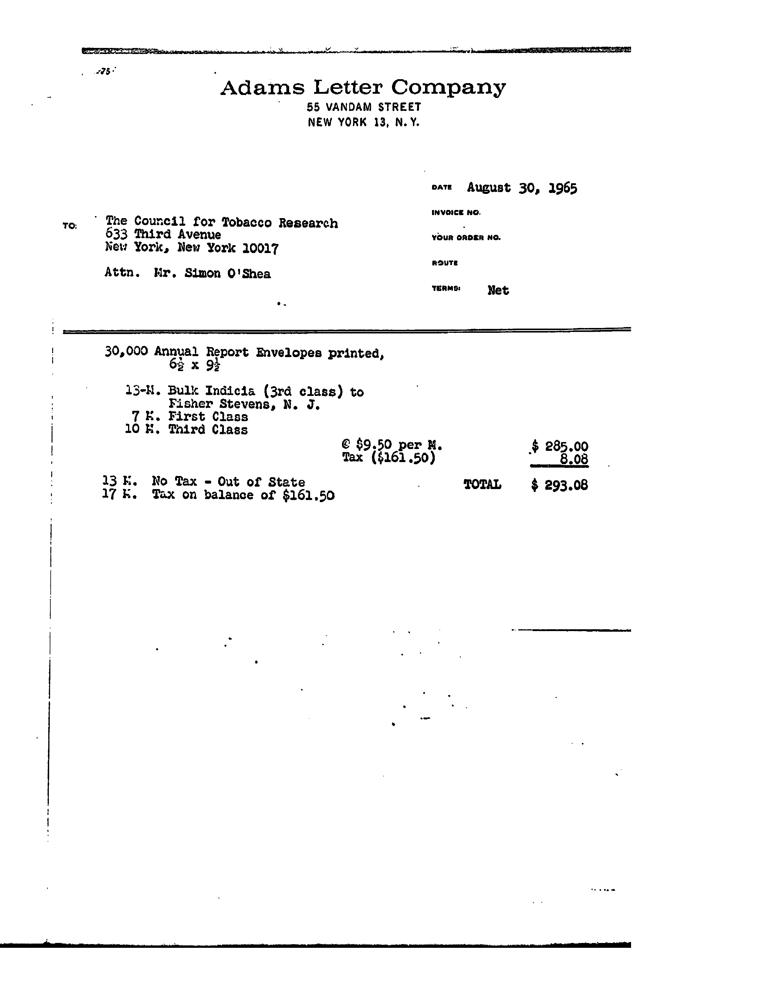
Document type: Invoice